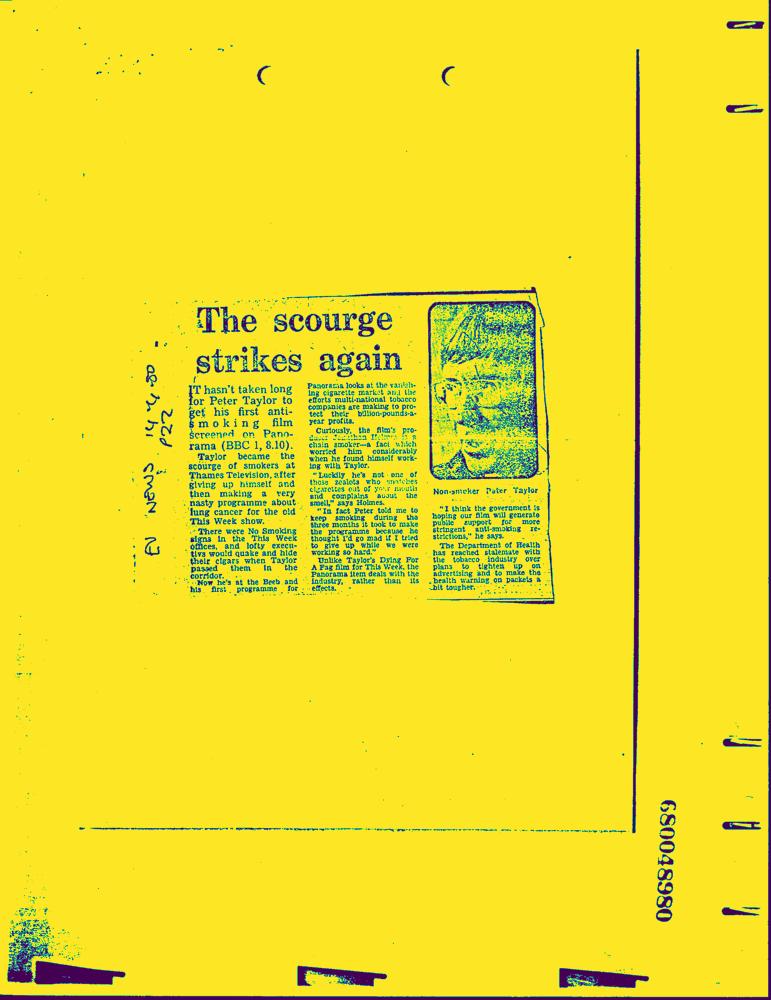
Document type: News-Article